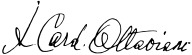
Signature of: alfredo ottaviani